Question: Explain the disease:
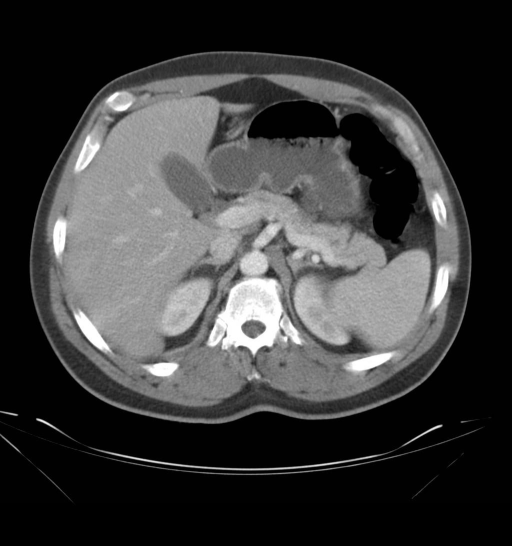
Answer: The disease is discussed as: Vertebral osteomyelitis is a rare disease that can occur at any age, but primarily in patients of middle age. Spread of infection is mainly hematogenous, however vertebral osteomyelitis can result from non-hematogenous sources such as direct inoculation from spinal surgery and penetrating trauma.  Blood-borne bacteria can seed the vertebral bodies via the spinal arteries. The primary venous route for extension from the pelvis to the spine is Batson’s vertebral venous plexus. This plexus contains no valves and is of variable direction, depending on the intra-abdominal pressure. Vertebral body endplates are well vascularized, and it is within the large venous sinusoids that the multidirectional blood flow allows the infection to spread throughout the vertebral bodies. Once the vertebral body endplates are infected, the pathogen can break through these endplates into the intervertebral space with resultant discitis. Most patients with vertebral osteomyelitis result from a remote site of infection, most frequently the urinary tract by hematogenous seeding.  Less commonly, affected patients have history of skin, respiratory, gastrointestinal or pelvic infections, or an episode of penetrating or non-penetrating trauma prior to the onset of vertebral osteomyelitis.  ent: